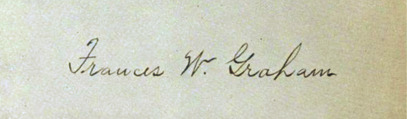
Signature of: frances w graham